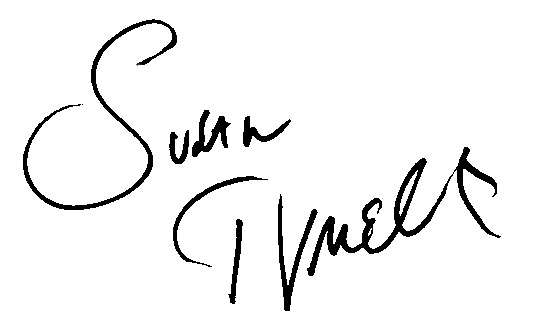
Signature of: susan tyrrell